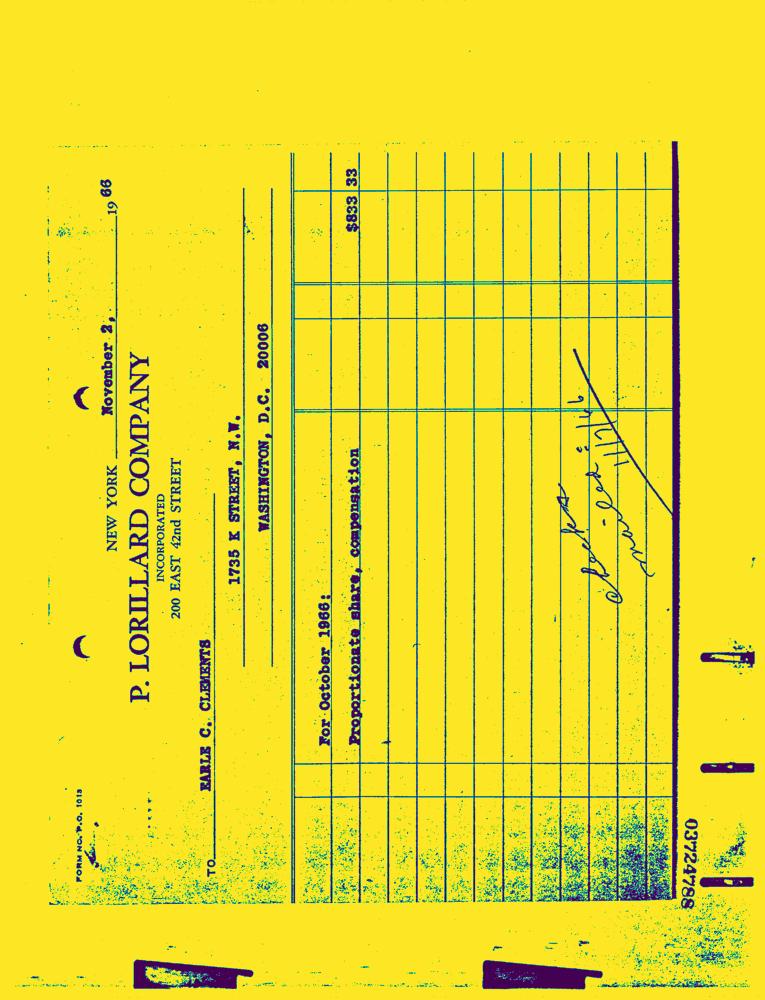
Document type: Invoice-Doc